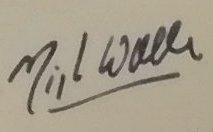
Signature of: nigel walley